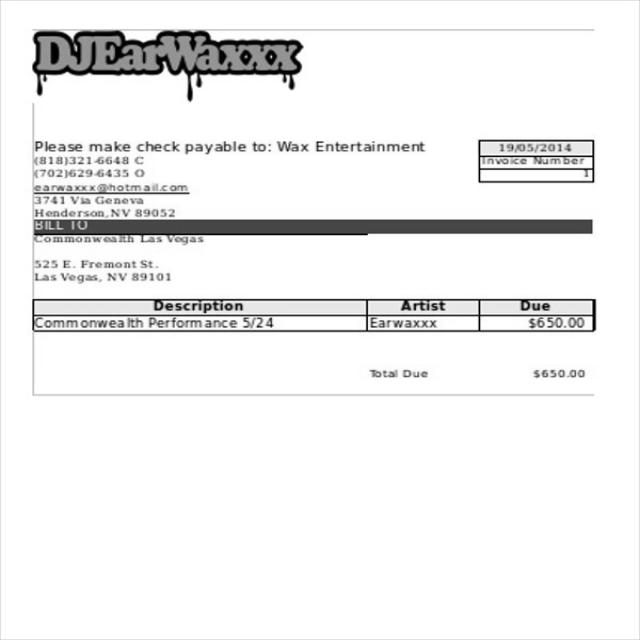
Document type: Invoice